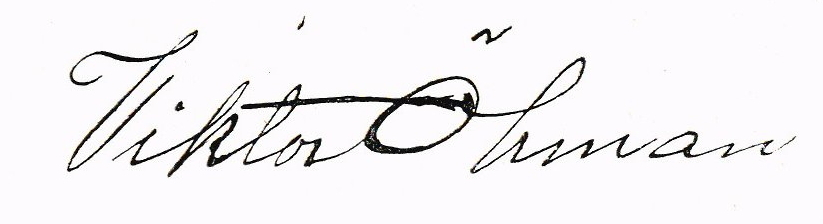
Signature of: viktor öhman